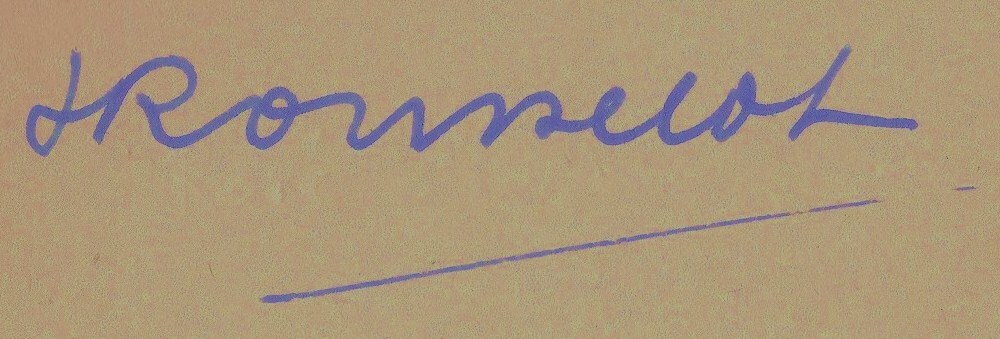
Signature of: jean rousselot